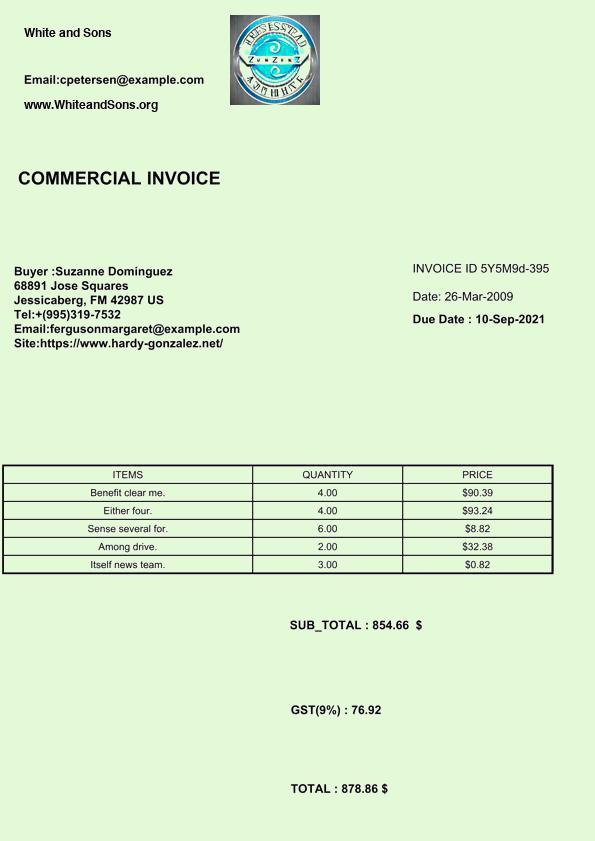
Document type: Invoice